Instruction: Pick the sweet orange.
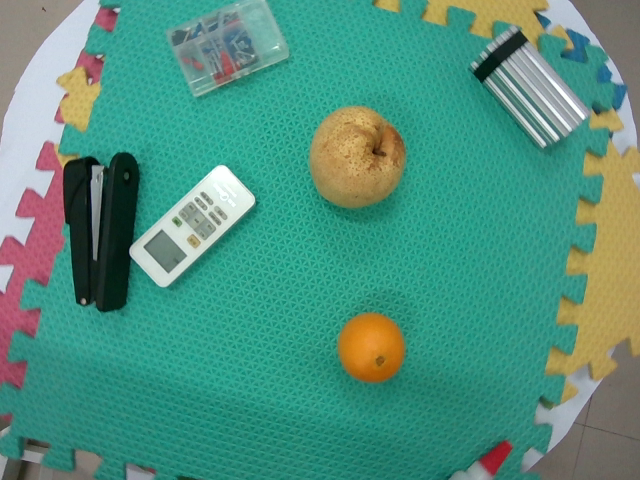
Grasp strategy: vertical